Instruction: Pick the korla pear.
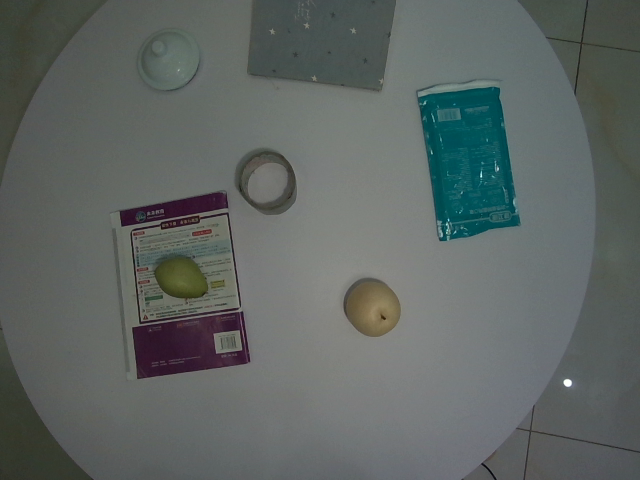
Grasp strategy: vertical